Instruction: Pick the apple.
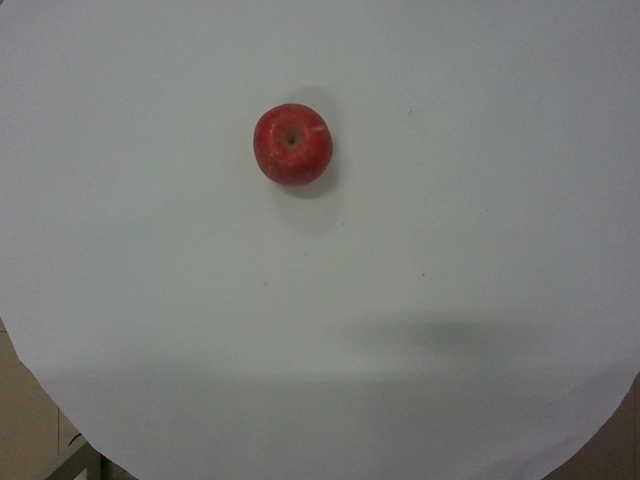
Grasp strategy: vertical